Question: What is the suspected problem?
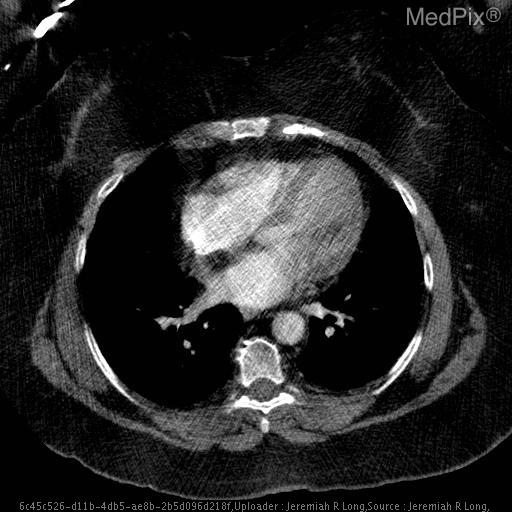
Answer: The findings suggest Axial CT images with intravenous contrast material demonstrate mild smooth thickening of the interatrial septum with diffuse fat attenuation. No pulmonary embolims was present.  Note the large amount of subcutaneous fat circumferentially compatible with a large body mass index.. Axial CT images with intravenous contrast material demonstrate mild smooth thickening of the interatrial septum with diffuse fat attenuation. No pulmonary embolims was present.  Note the large amount of subcutaneous fat circumferentially compatible with a large body mass index.. The patient might have a history of Shortness fo breath with concern for pulmonary embolism..